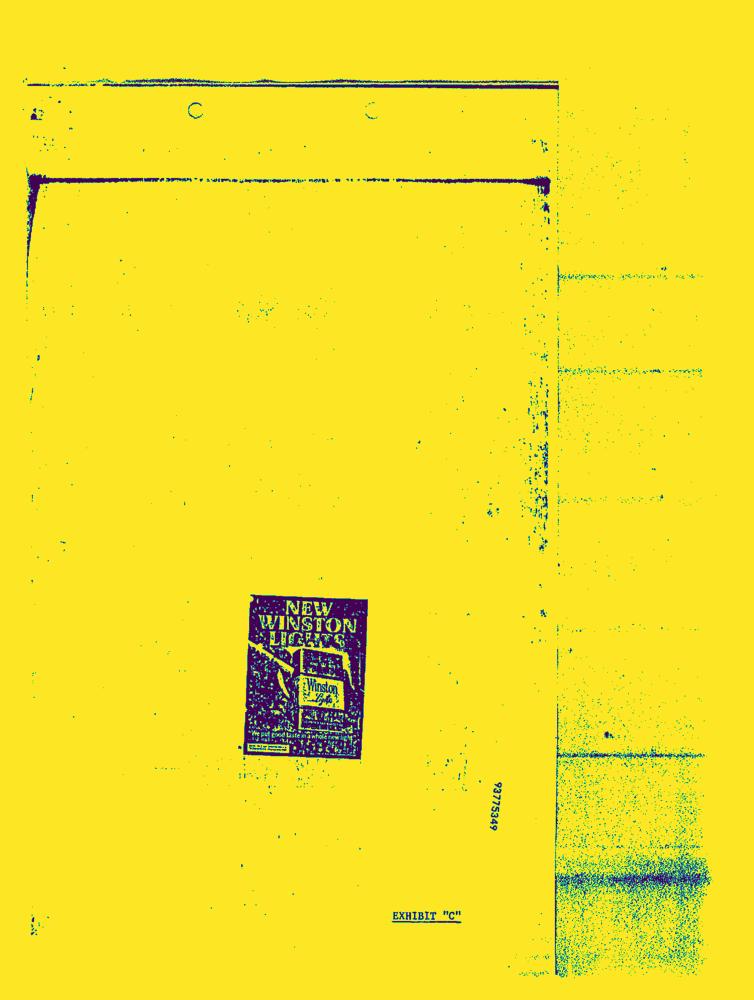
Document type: AD